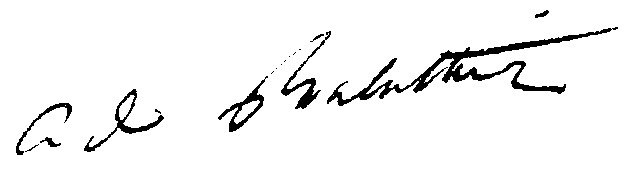
Signature of: adolphe de balathier bragelonne